Question: Describe the condition in detail:
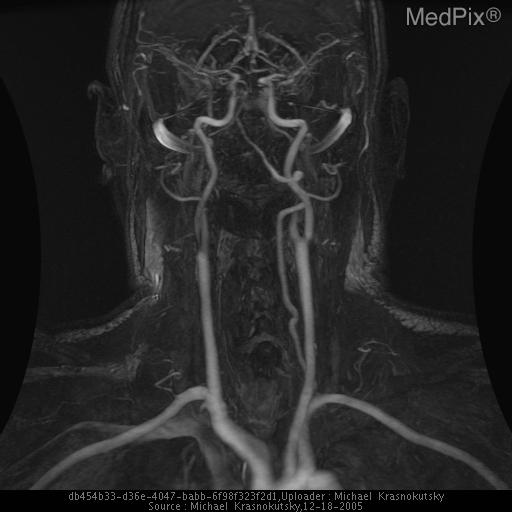
Answer: The disease is discussed as: The name  of this syndrome comes from the position of bow hunters who turn their heads significantly to one side for shooting and arrow.  Typically, it is the contralateral vertebral artery (VA) that is compressed by the head rotation.  If the compressed VA is dominant, or if the ipsilateral VA is stenosed , the patient may have symptoms of posterior fossa ischemia.

Patients with this syndrome have classic symptoms that correlate with slow or lack of blood flow to the posterior fossa structures that are supplied by the vertebrobasilar arterial system. Patient's often experience pre-syncopal symptoms of dizziness or even syncopal episodes when they turn their head to one of the sides.  This usually occurs when one of the vertebral arteries is occluded or severely stenosed secondary to any of the vascular occlusive diseases or congenitally diminutive caliver.

By turning the head towards the side of occluded vertebral artery, a contralateral vertebral artery may get stretched or occluded.  This is a mechanical problem at C1-2 level just distal to the vertebral artery exiting the foramen transversarium. There may be redundant soft tissue or ligaments that press against the artery when there is rotation of the head or stretching of the vessel.

Once the head is turned, patients start feeling dizzy and may experience syncopy if the head is not promptly returned to a neutral position - where the flow throught the patent vertebral artery is restored.

Once the proper history has been established to suspect Bow Hunter's syndrome, a diagnostic angiogram could be performed.  This is done in muliple projections and in neutral and with provocative manueuvers, that reproducethe patient's symptoms.  Treatment usually involves releasing the soft tissues around the vertebral artery at C1-2 level.

The name comes from a head position of bow hunters who turn their heads significantly to one of the sides for shooting.